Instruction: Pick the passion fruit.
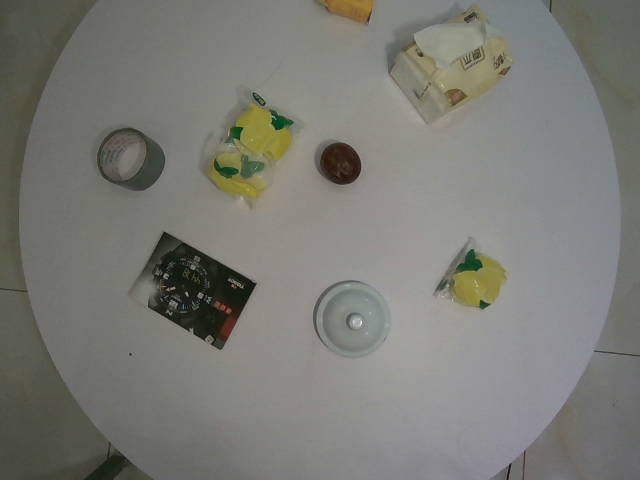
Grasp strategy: vertical